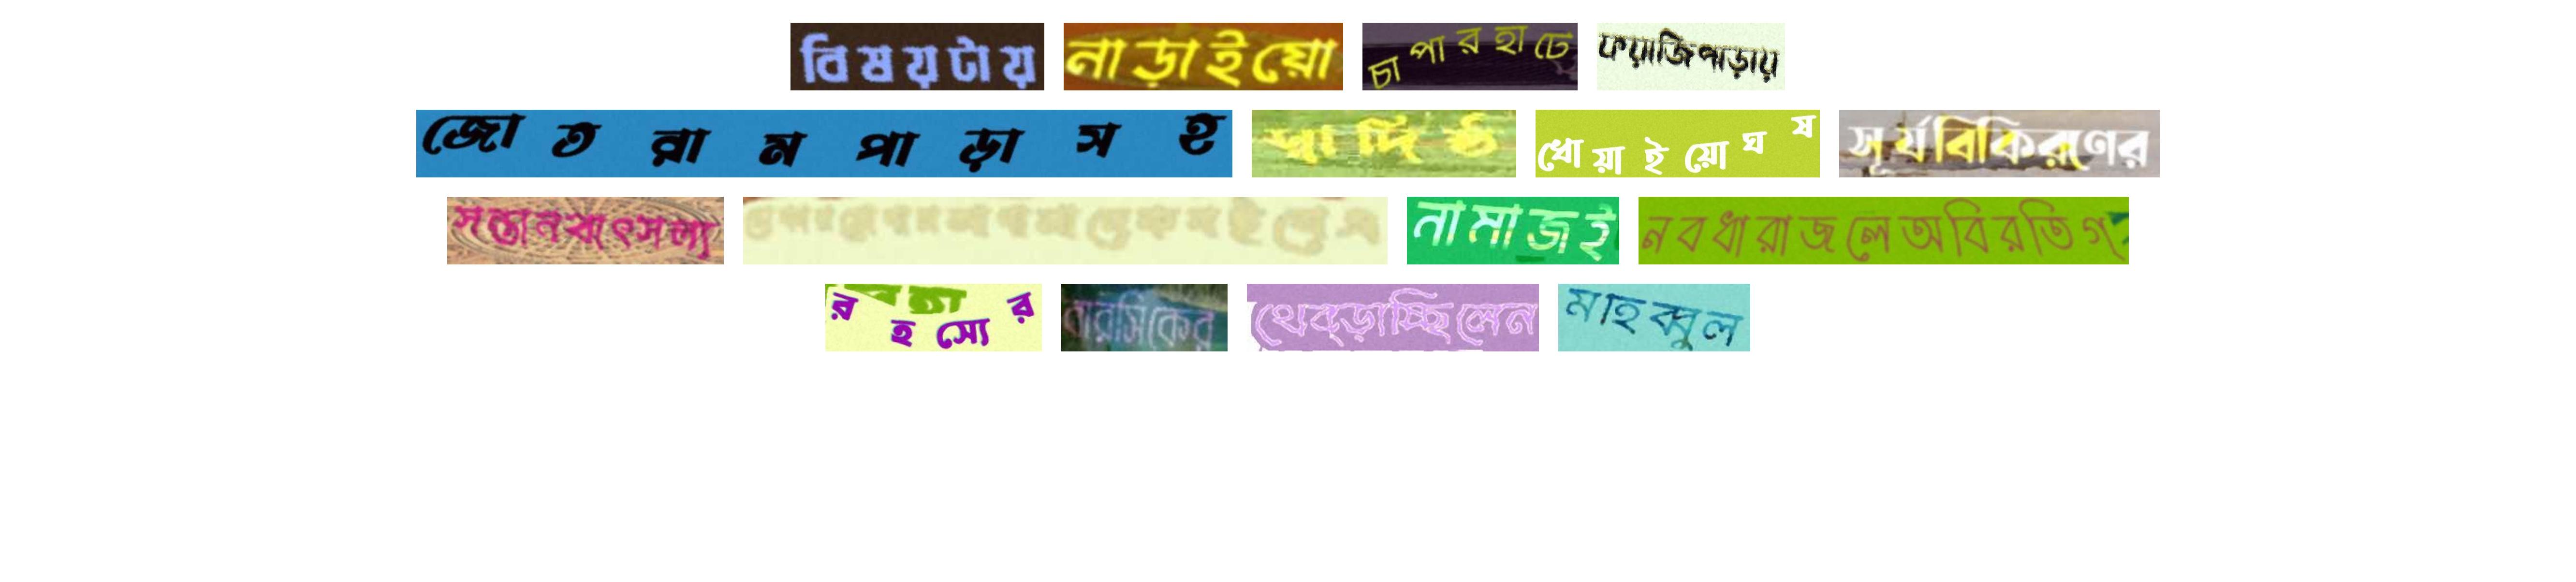
বিষয়টায় নাড়াইয়ো চাপারহাটে ফয়াজিপাড়ায়
জোতরামপাড়াসহ স্বাদিষ্ঠ ধোয়াইয়োঘষ সূর্যবিকিরণের
সন্তানবাৎসল্য চোকারপ্রোগামআগাসাদেকবইবেএ নামাজই নবধারাজলেঅবিরতিগ্
রহস্যের বারসিকের থেব্‌ড়াচ্ছিলেন মহিব্বুল